Question: What could the diagnosis suggest?
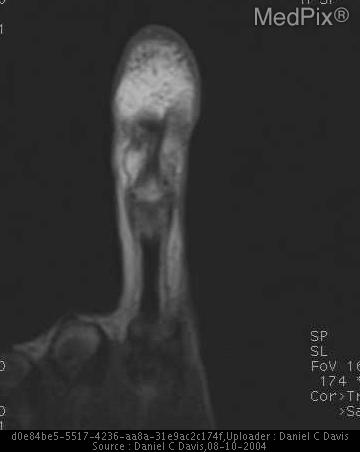
Answer: The possible diagnosis includes macrodystrophia lipomatosa, neurofibromatosis, macrodactyly.